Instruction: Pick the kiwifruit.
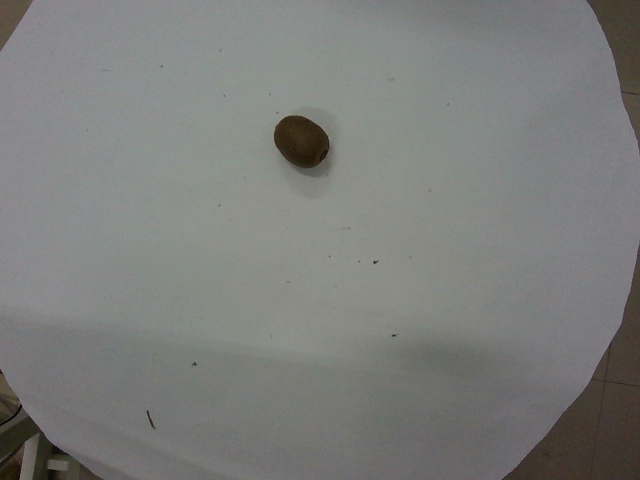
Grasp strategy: vertical